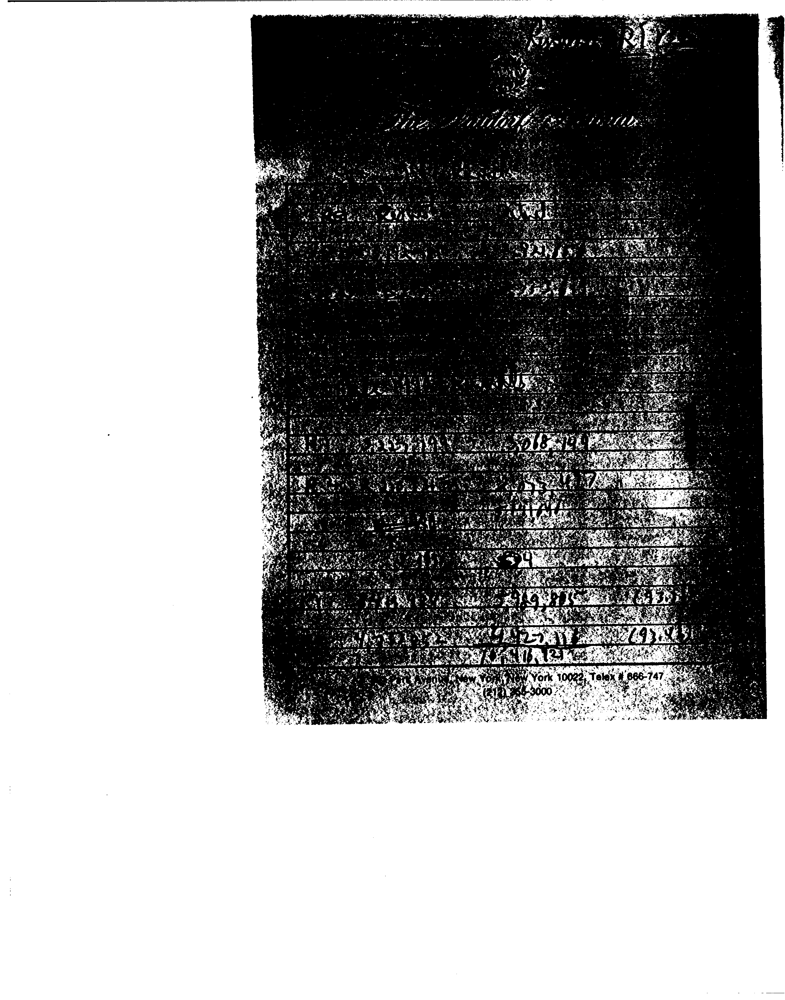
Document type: Invoice